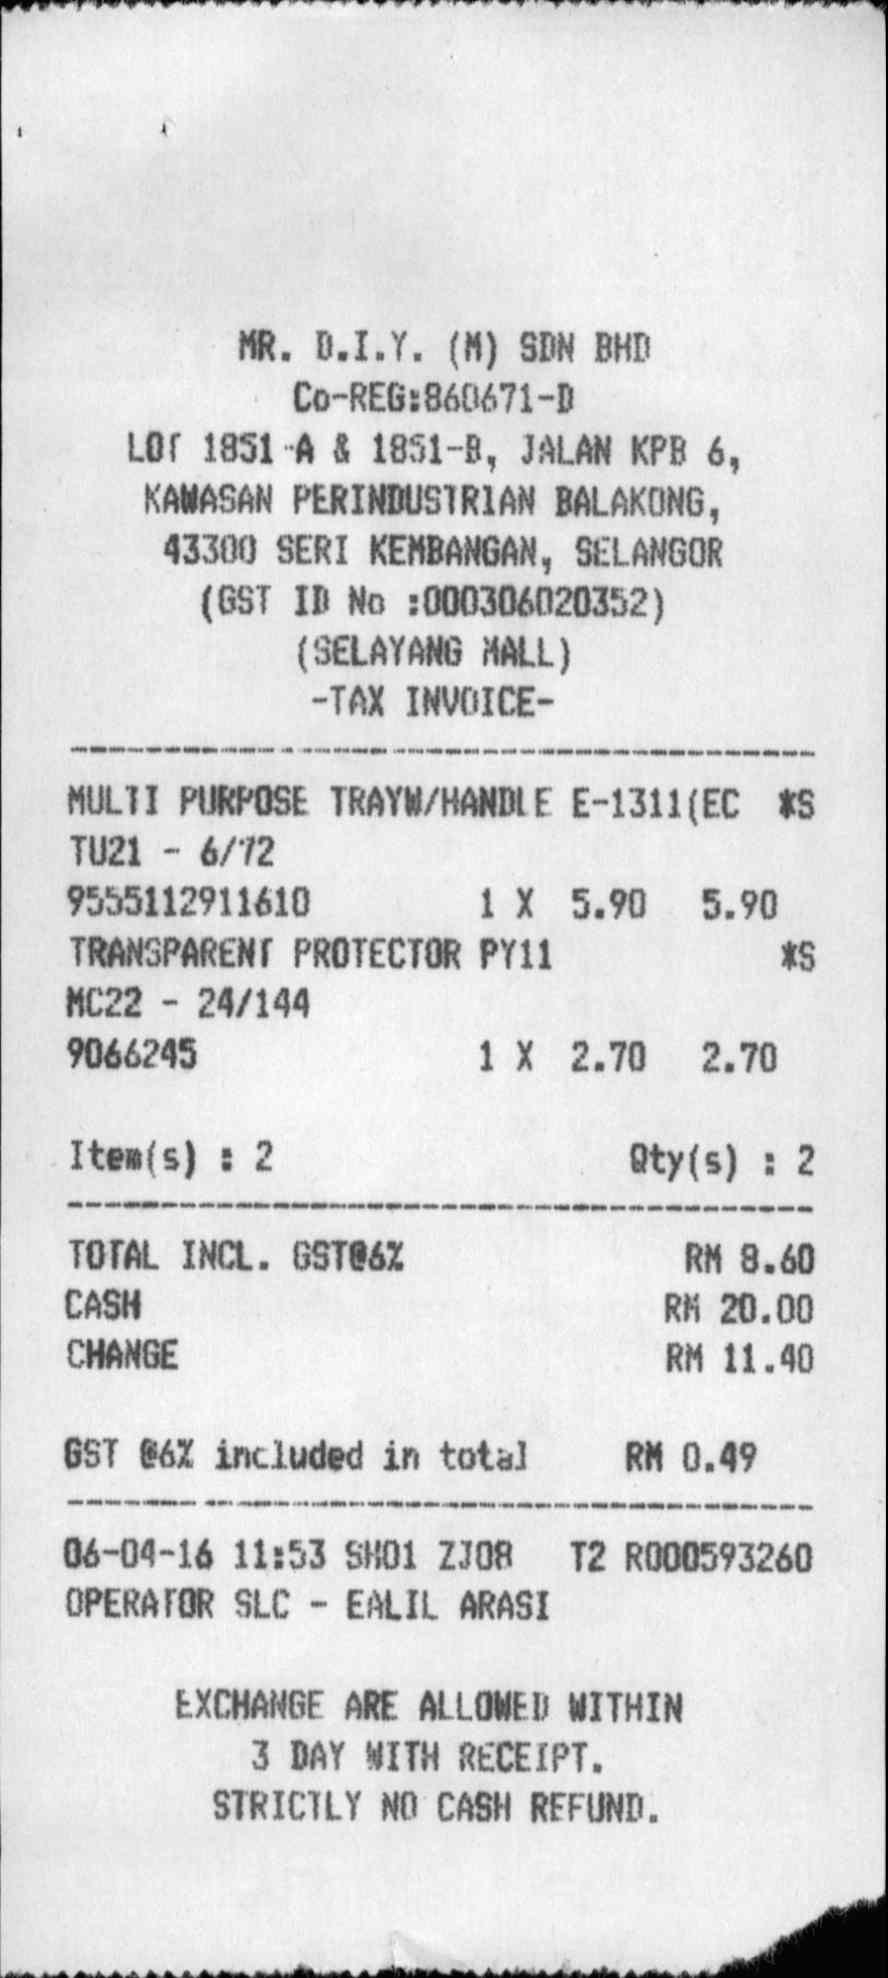
MR. D.I.Y. (M) SDN BHD
CO-REG:860671-D
LOT 1851 -A & 1851-B, JALAN KPB 6,
KAWASAN PERINDUSTRIAN BALAKONG,
43300 SERI KEMBANGAN, SELANGOR
(GST ID NO :000306020352)
(SELAYANG MALL)
-TAX INVOICE-
MULTI PURPOSE TRAYW/HANDLE E-1311(EC *S
TU21 - 6/72
9555112911610
1 X
TRANSPARENT PROTECTOR PY11
*S
MC22 - 24/144
9066245
1 X
ITEM(S) : 2
QTY(S) : 2
TOTAL INCL. GST@6%
RM 8.60
CASH
RM 20.00
CHANGE
RM 11.40
GST @6% INCLUDED IN TOTAL
06-04-16 11:53 SH01 ZJ08
OPERATOR SLC - EALIL ARASI
EXCHANGE ARE ALLOWED WITHIN
3 DAY WITH RECEIPT.
STRICTLY NO CASH REFUND.
5.90
2.70
RM 0.49
T2 R000593260
5.90
2.70